Question: What is the property identification or parcel number listed?
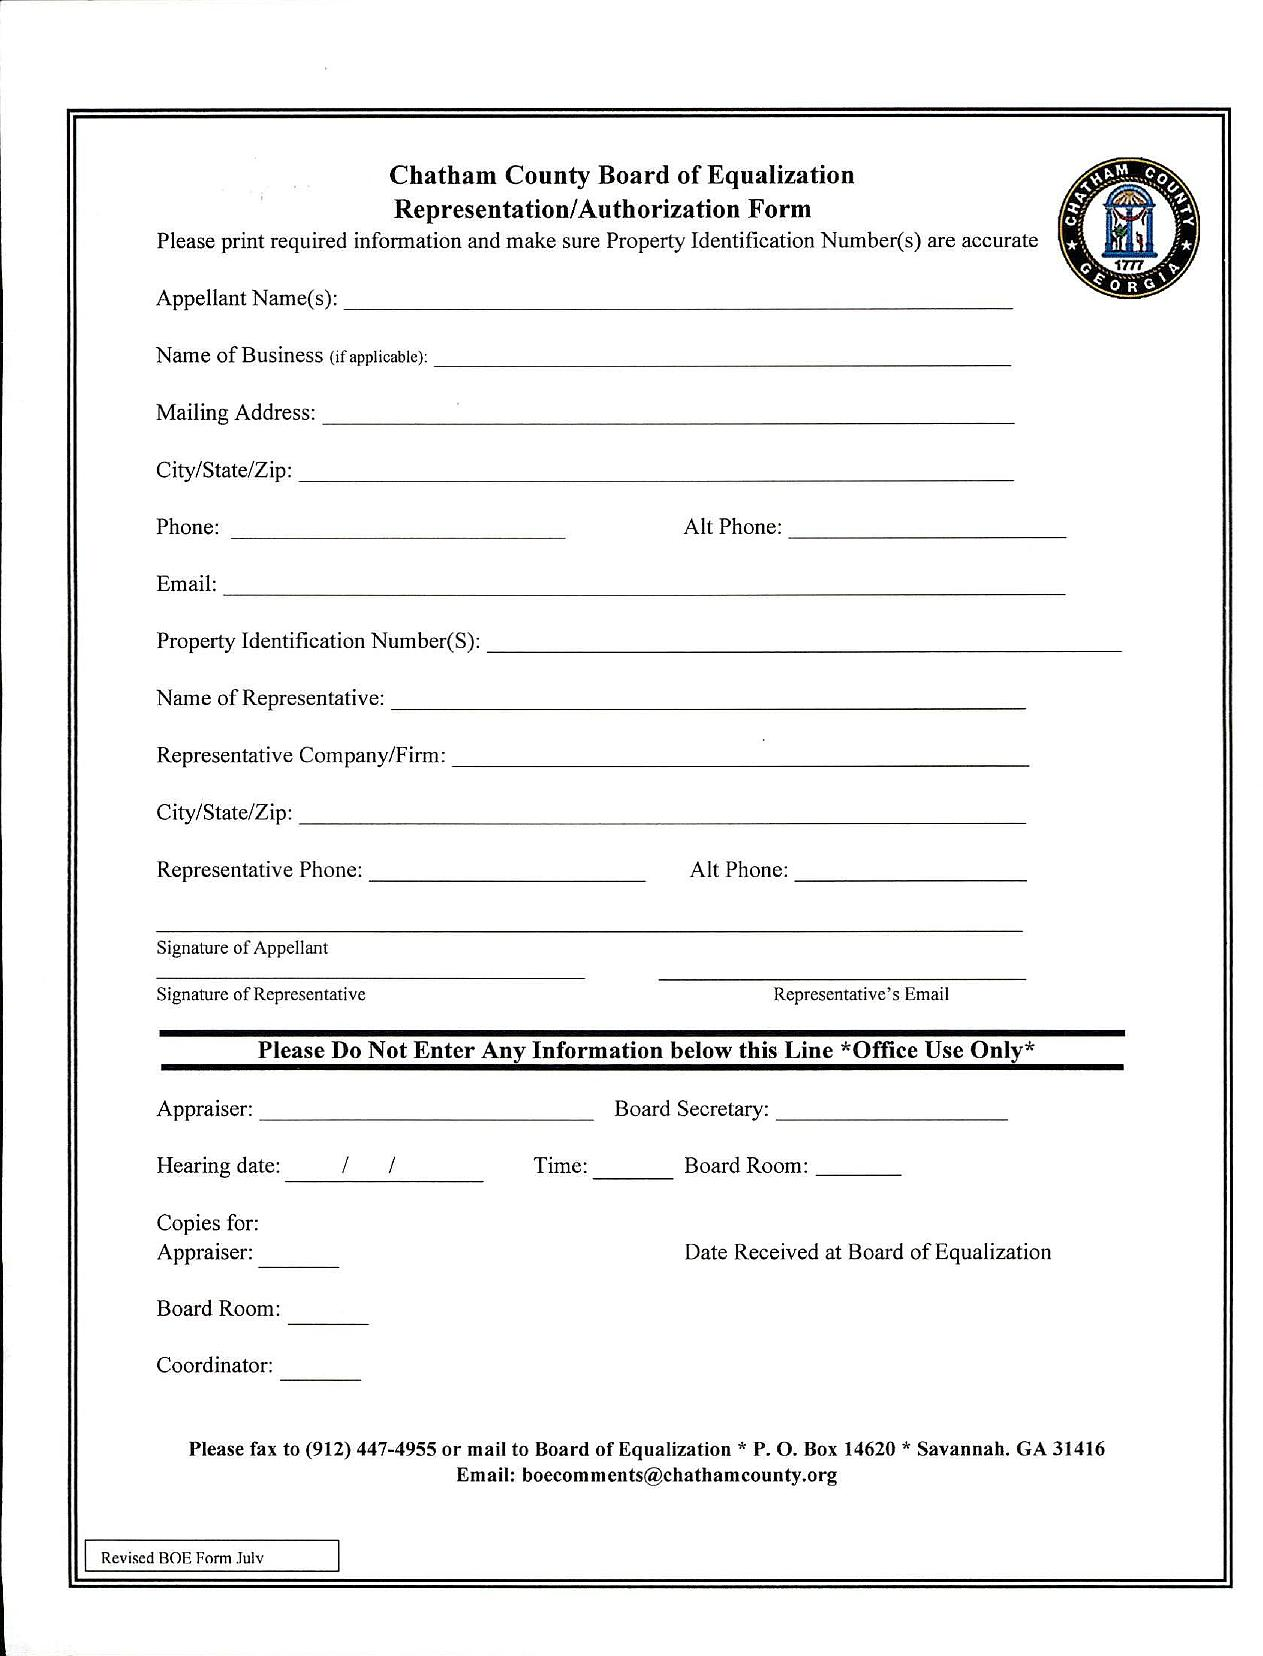
Answer: "Property Identification Number(S)"